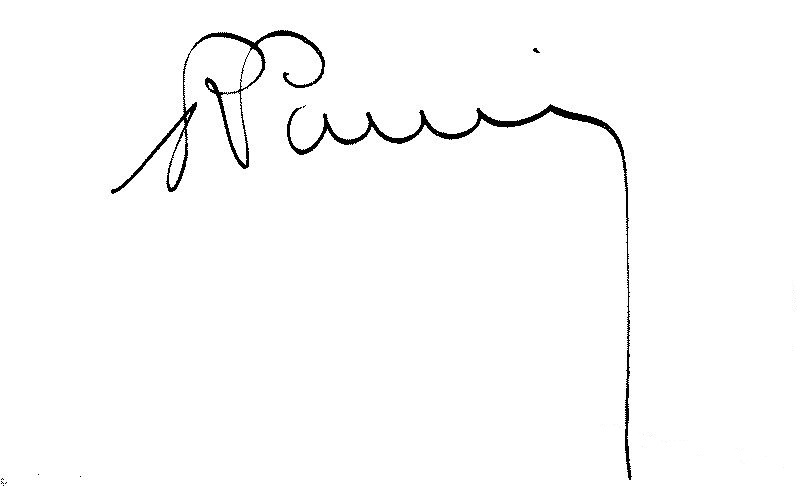
Signature of: rené gounin